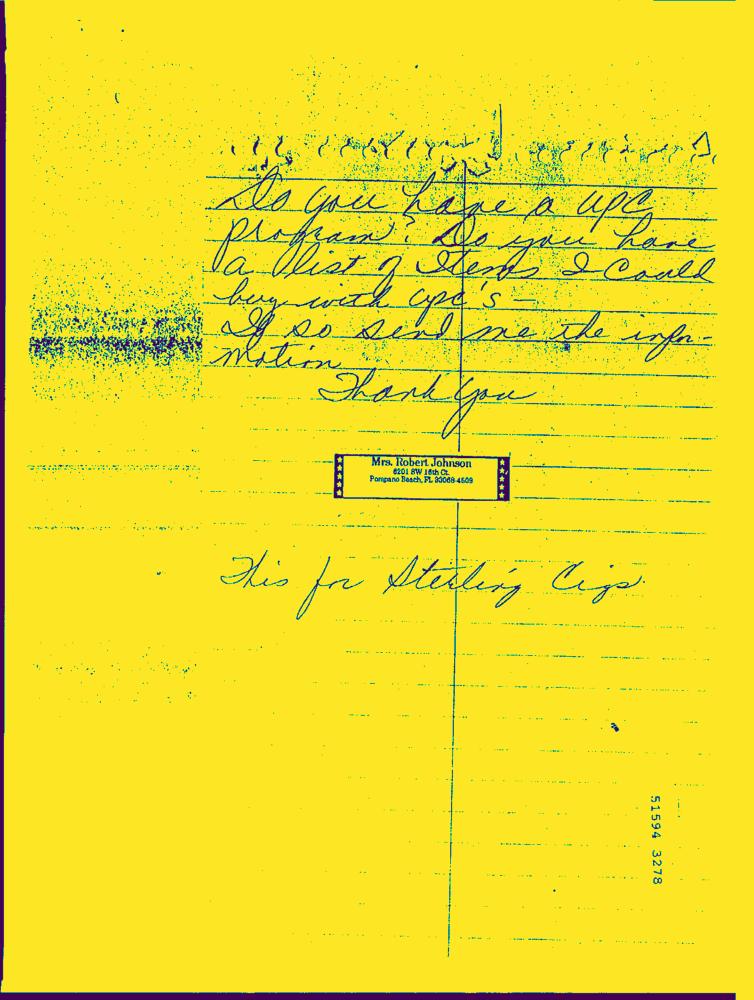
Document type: Hand-Written